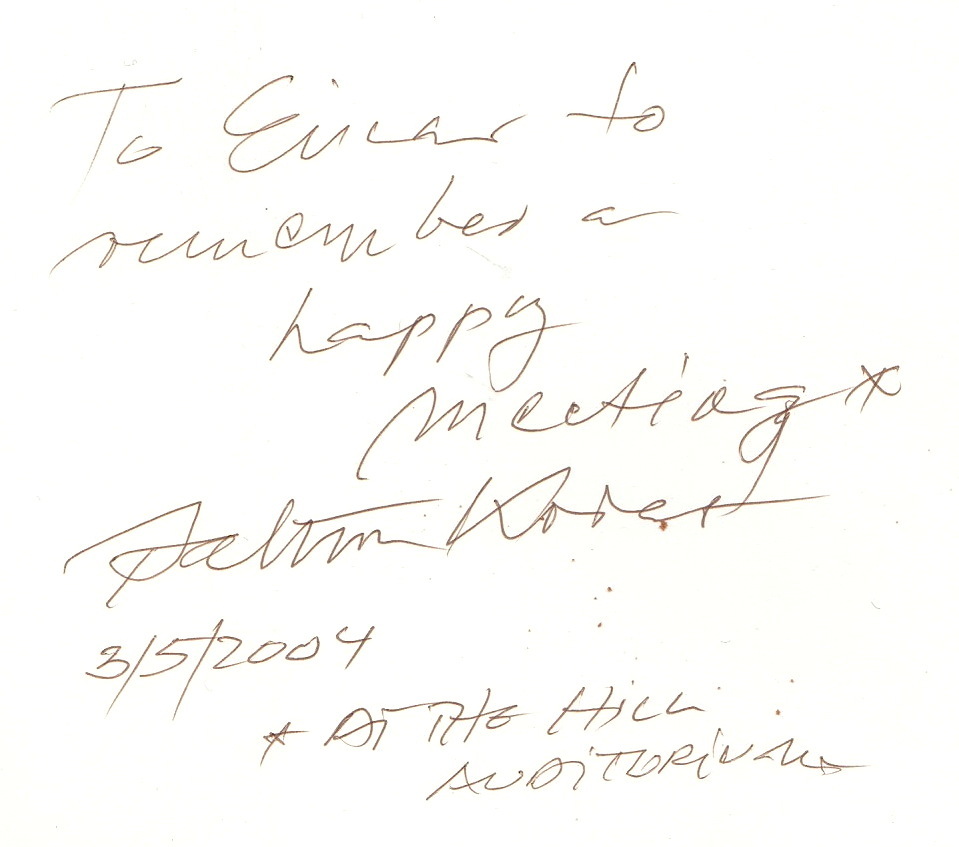
Signature of: balthazar korab